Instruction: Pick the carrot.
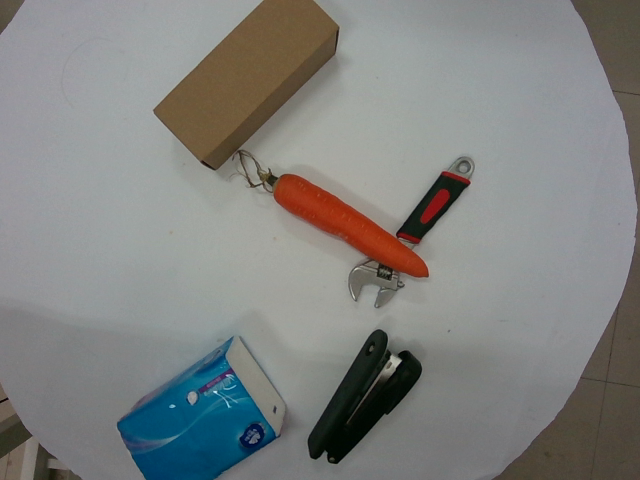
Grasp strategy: vertical